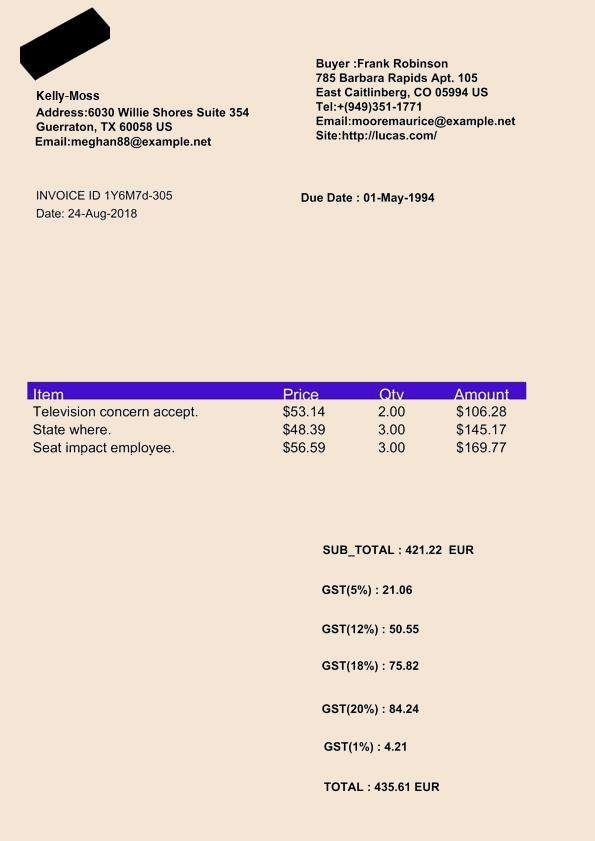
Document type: Invoice